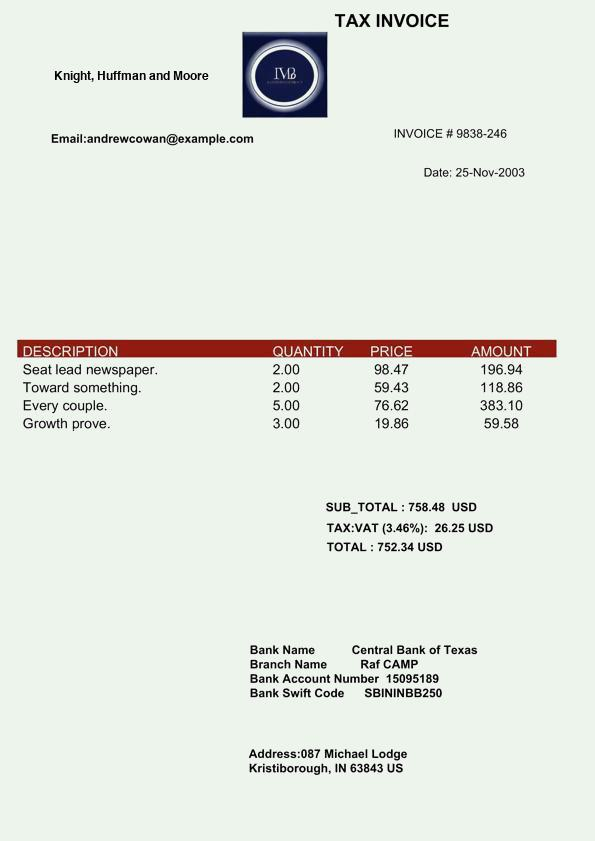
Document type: Invoice